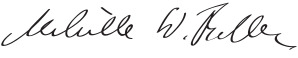
Signature of: melville fuller